Extract the amount written in words, the amount in digits, the name of the payee, the date on the cheque, and the bank's name from the image.
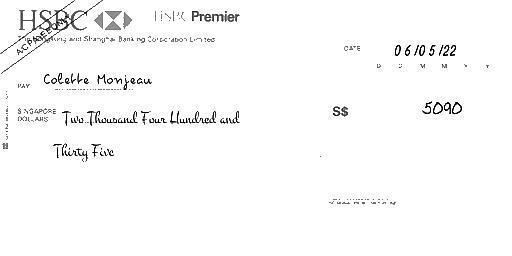
amt_in_words: Two Thousand Four Hundred and Thirty Five
amt_in_figures: 5090
payee_name: Colette Monjeau
bank_name: HSBC
cheque_date: 06/05/22